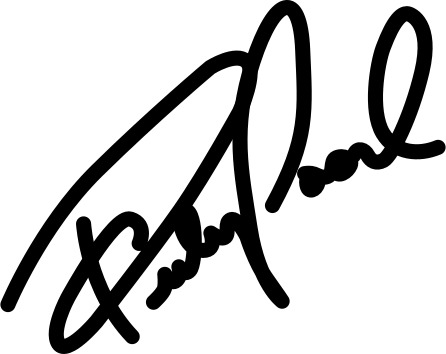
Signature of: pedro pascal